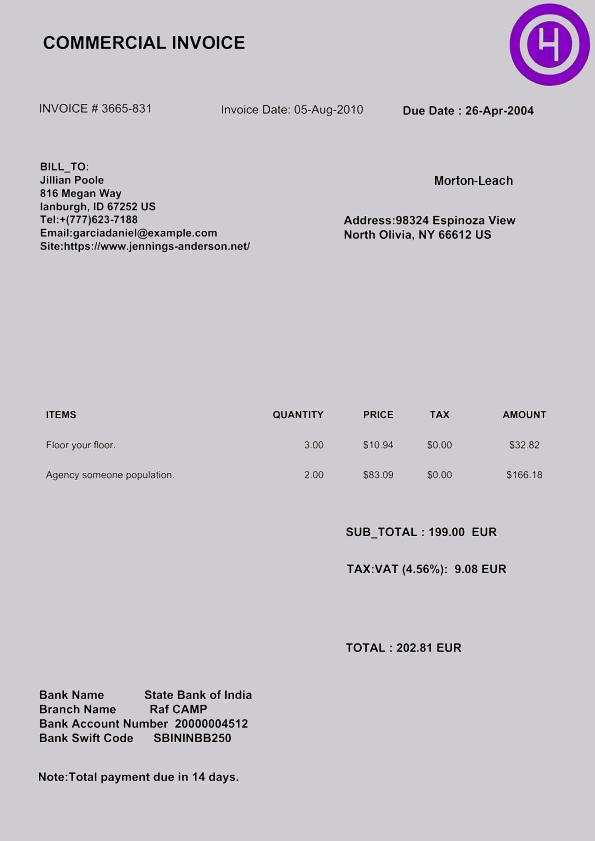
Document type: Invoice